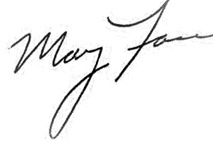
Signature of: mary fosse